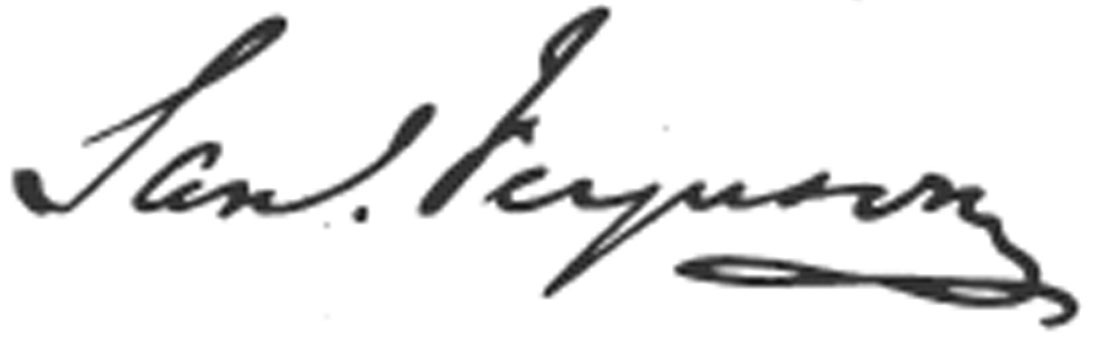
Signature of: samuel ferguson